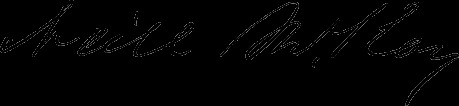
Signature of: neill mckay